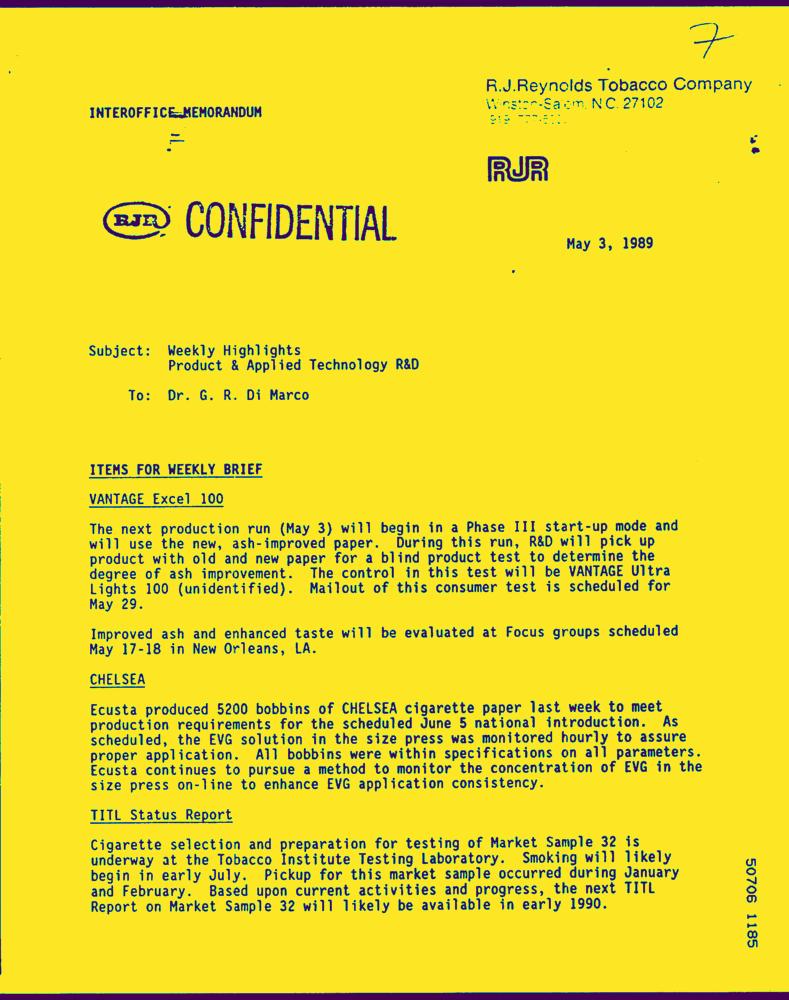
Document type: Letter-Doc